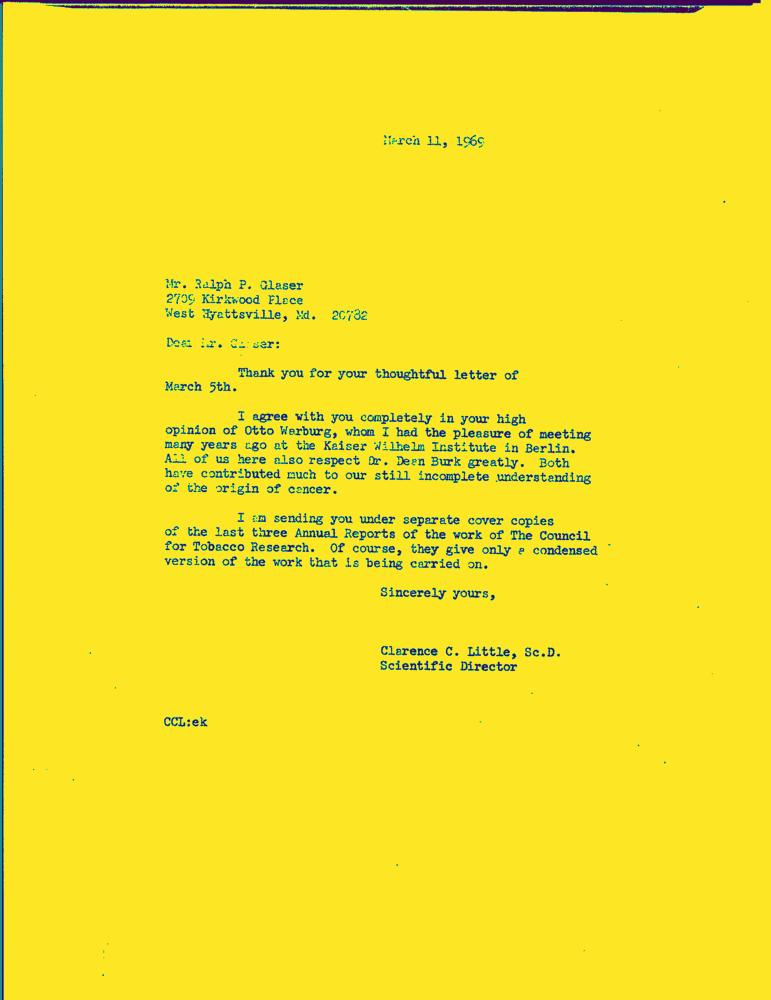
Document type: Letter-Doc